Question: What might the diagnosis be?
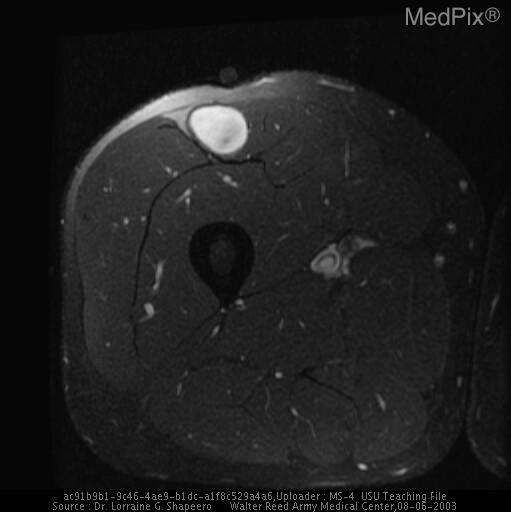
Answer: The possible diagnosis includes Myxoid liposarcoma, Myxoid malignant fibrous histiocytoma.